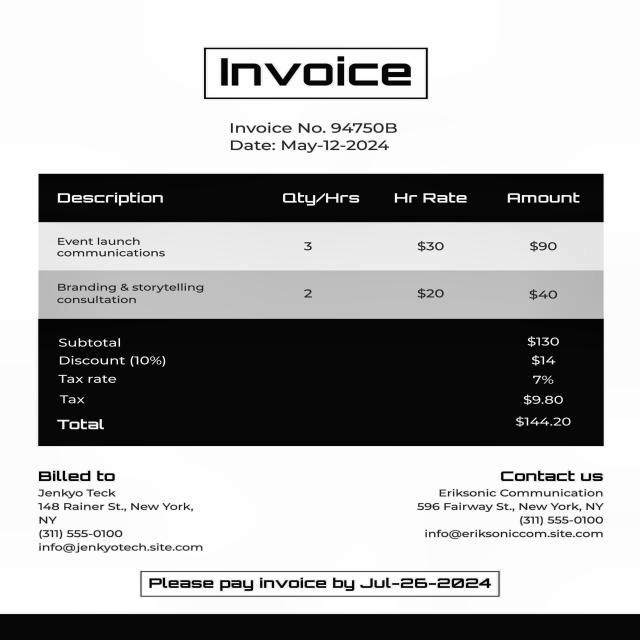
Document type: Invoice